Patient: Female, age 78
A 78-year-old Japanese-Mongoloid woman (body weight: 48kg) with a 3-year history of hypertension and hyperlipidemia visited our hospital because of a persisting fever and generalized joint pains which had developed 2 weeks before initial presentation. She had been treated as having a common cold at a local clinic for 2 weeks previously, but her symptoms had not improved. After visiting our hospital, a drip infusion therapy of cefpirome with oral administration of loxoprofen was initiated on an out-patient basis. However, this treatment was not effective for the fever but caused toxic eruptions on the back of both her hands. Thus, this treatment was suspended 3 days later. She was admitted 4 days after initial presentation. Neither respiratory nor ocular symptoms were present. She had past history of panhysterectomy due to uterine cancer at the age of 38 and a fracture of her left wrist joint at the age of 68. She had no environmental or occupational history of beryllium or other metal exposure. A physical examination on admission showed bilateral inguinal and axillary lymph node swelling and erythematous eruptions on the back of both her hands. A chest X-ray showed minimal bilateral hilar lymphadenopathy (BHL); however, a chest computed tomography (CT) scan clearly revealed mild BHL without pulmonary infiltrates (Figure 1). Since respiratory function tests were normal, bronchoscopy was not performed. Electrocardiogram and ophthalmologic evaluations were normal. A complete blood cell count showed slight anemia (red blood cell count, 3.70x1012/L; hemoglobin, 10.8g/dL), slight leukocytosis (white blood cell count, 11.9x109/L with 74% neutrophils, 13% lymphocytes, 11% monocytes, 1% eosinophils, and 1% basophils) and normal platelet count (360x109/L). Elevated levels of erythrocyte sedimentation rate (110mm/hour), C-reactive protein (CRP; 13.73mg/dL; normal range 0 to 0.26mg/dL), soluble-interleukin (IL)-2 receptors (s-IL2R; 1300IU/mL; normal range 124 to 466IU/mL), antinuclear antibodies (x640; normal range <x40) and ferritin (722ng/mL; normal range 39.4 to 340ng/mL), and reduced levels of serum iron (34mug/dL; normal range 54 to 181mug/dL) and albumin (2.5g/dL; normal range 3.9 to 4.9g/dL) were observed. Serum electrolytes and renal function indices were normal. Rheumatoid arthritis particle agglutination, anti-double-stranded deoxyribonucleic acid (DNA), anti-Sm, anti-thyroglobulin, anti-microsome, anti-Ro and anti-La antibody titers were within normal limits. No increments of serum angiotensin-converting enzyme and lysozyme were seen. The results of an anti-acid fast bacterium antibody and a tuberculin skin test were negative (0x0mm). Serologic tests for syphilis, hepatitis B virus, hepatitis C virus and human immunodeficiency virus were negative. Serum Epstein-Barr virus (EBV) and Chlamydia pneumoniae titers showed prior infection patterns. The results of serologic studies for Cytomegalovirus, Brucella, Legionella, Coxiella burnetii, Mycoplasma and Toxoplasma were negative. Her urine showed nothing remarkable.
A positron emission tomography-CT (PET-CT) scan, which was carried out 4 days after admission, showed 18F-fluorodeoxyglucose (FDG) uptakes in her peripharyngeal, axillary, mediastinal, hilar, iliac and inguinal lymph nodes with splenic involvement. In addition, remarkable FDG uptake at her submandibular dental roots wearing ceramic crowns was observed, suggesting chronic periodontitis (Figure 2).
A right inguinal lymph node biopsy specimen, which was obtained 9 days after the initiation of CAM treatment, showed non-caseating epithelioid cell granulomas with abundant multinucleated giant cells (Langhans giant cells) in the background of epithelioid cells, macrophages, lymphocytes and plasma cells (Figure 3A). In the present case, the sarcoid granulomas were somewhat diminished in size and number, and ill defined from surrounding tissue (Figure 3B). In addition, some of the giant cells showed condensed heterochromatin (pyknosis; Figure 3A), multiple fragmented nuclei (apoptotic bodies; Figure 4A) and multiple nuclear remnants with indistinct nuclear configurations in the eosinophilic condensed cytoplasm (Figure 4B). These findings indicate that the giant cells were, although atypical, in the apoptotic process according to the features described by Wyllie et al.. These degenerated giant cells appeared to have transformed into eosinophilic homogenous substances with fibrotic configuration (that is, hyaline-like degeneration; Figure 4C). The degenerating/degenerated giant cells showed slightly increased stainability with periodic acid-Schiff (Figure 4D). Neither acid-fast bacterium nor fungus was demonstrated by Ziehl-Neelsen and Grocott stains (not shown). Immunohistochemical staining for Mycobacterium tuberculosis showed a negative result (not shown). EBV-encoded small ribonucleic acid (RNA) was not detected in the sarcoid granulomas (not shown). To demonstrate the presence of P. acnes in the granulomas, the lymph node specimens were tested by immunohistochemistry using a specific monoclonal antibody against P. acnes lipoteichoic acid (PAB antibody). PAB-positive reaction products were observed preferentially in the degenerated homogenous substances. Small positive dots were scattered sparsely in the sarcoid granulomas (Figure 5).
Since a considerable number of plasma cells were admixed with lymphocytes in the lymph node, immunohistochemical staining was carried out for immunoglobulin (Ig) G, IgA, IgM, IgD and IgG4 to dispel the possibility of IgG4-related disease (Figure 6). Infiltrated plasma cells were positive for IgG, IgA, IgM, IgD and IgG4 at different degrees. Positive reactions for IgG4 were only occasionally seen in the plasma cells, thus negating the possibility of IgG4-related disease. Some of the giant cells and degenerated homogenous substances were positively stained with anti-IgG antibody, and the reaction was more intense in degenerating/degenerated giant cells than in intact ones (Figure 6A). The giant cells were faintly stained with anti-IgD antibody (Figure 6B) but not with anti-IgA (not shown), anti-IgM (not shown) and anti-IgG4 (Figure 6C) antibodies.
In this case, an oral administration of CAM (200mg at 12-hour intervals) coupled with acetaminophen (400mg at 12-hour intervals) was empirically initiated on the day of admission. After the initiation of this treatment, her fever rapidly subsided coupled with the disappearance of joint pains and toxic eruptions within 1 week. The elevated levels of CRP returned to normal within 2 weeks and elevated s-IL2R levels were remarkably decreased within 3 weeks (Figure 7). She was discharged 25 days after admission and followed as an out-patient. Administration of acetaminophen was suspended at the time of discharge. The levels of s-IL2R returned to normal within 2 months. The follow-up PET-CT scan 2 months after admission showed minimal FDG uptake in her bilateral hilar lymph nodes and distinct uptake at submandibular dental roots and in peripharyngeal lymph nodes. The FDG uptake in her spleen also disappeared (Figure 8). CAM treatment was discontinued 3.5 months after its initiation. No unfavorable adverse effects were observed with CAM. During the course of illness, the patient was found to have urinary bladder cancer, which was successfully removed by endoscopy in the urologic department of another hospital. Her levels of s-IL2R remained slightly elevated (less than 750IU/mL) after cessation of CAM treatment without any symptoms. She stopped visiting our hospital 1.5 years after initial presentation because of traffic inconvenience to visit the hospital. Recently, she visited our hospital to undergo medical check-ups and was told that she was in good condition.
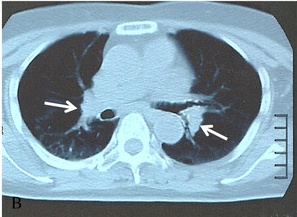
Image caption: Chest X-ray and computed tomography scan images on admission. (A) Chest X-ray showing minimal bilateral hilar lymphadenopathy with clear lung fields.